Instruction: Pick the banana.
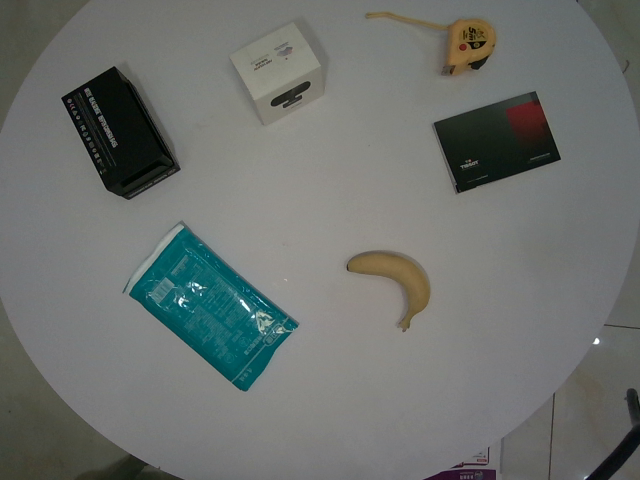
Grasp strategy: vertical